Question: What could the diagnosis suggest?
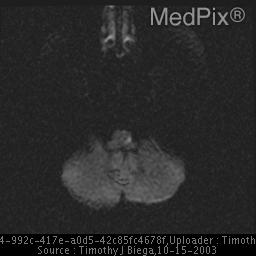
Answer: The possible diagnosis includes Left PICA infarct
Left Vertebral Dissection.